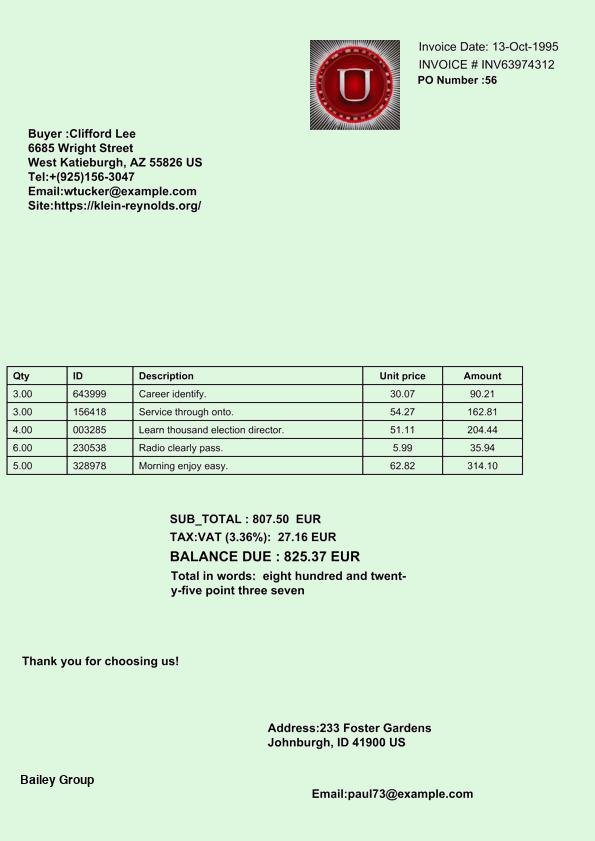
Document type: Invoice